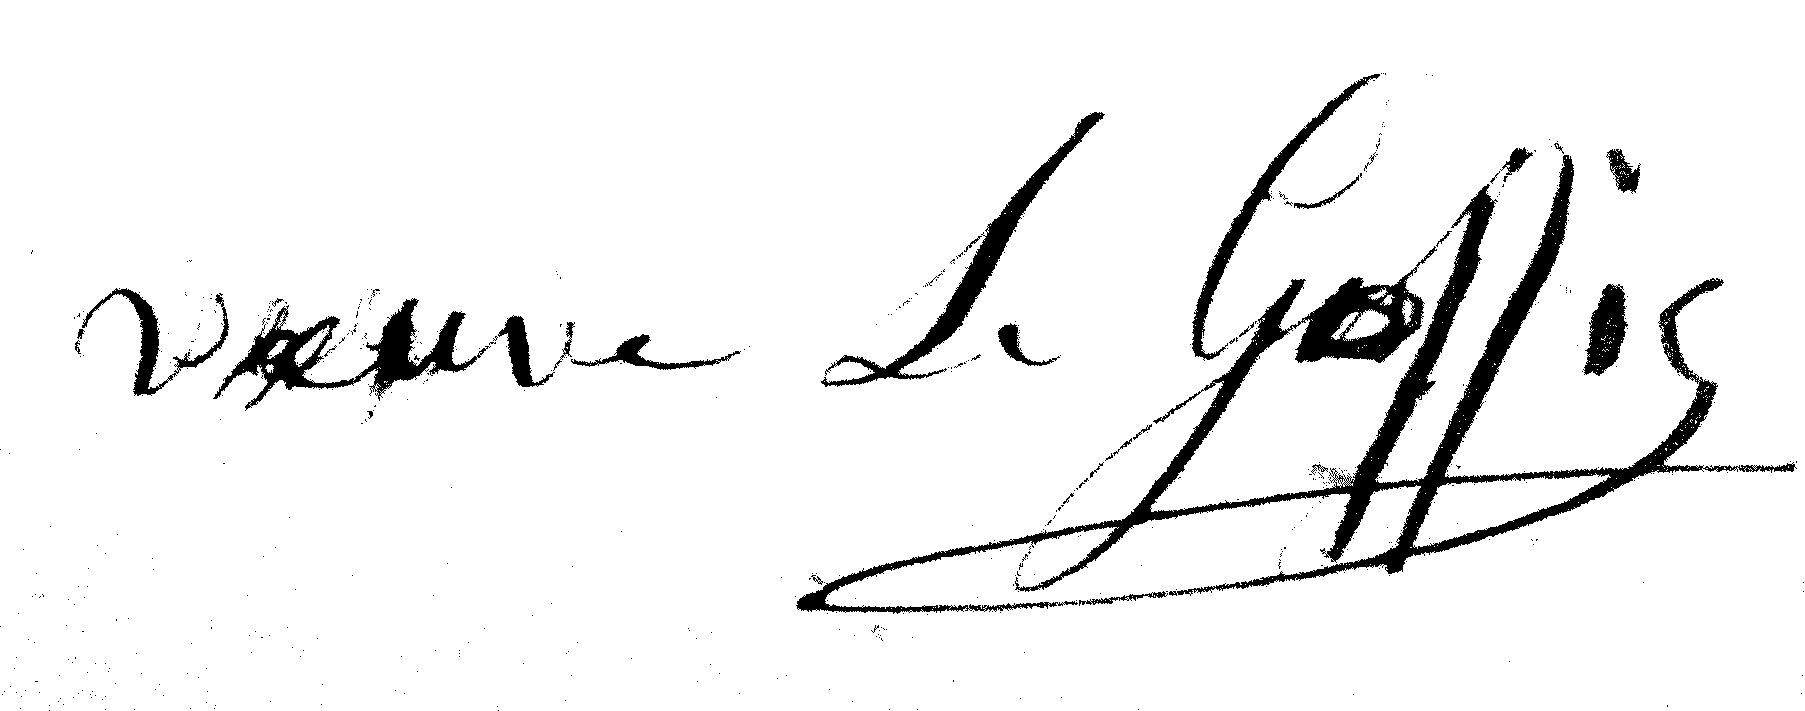
Signature of: marie aimée alexandrine le tulle